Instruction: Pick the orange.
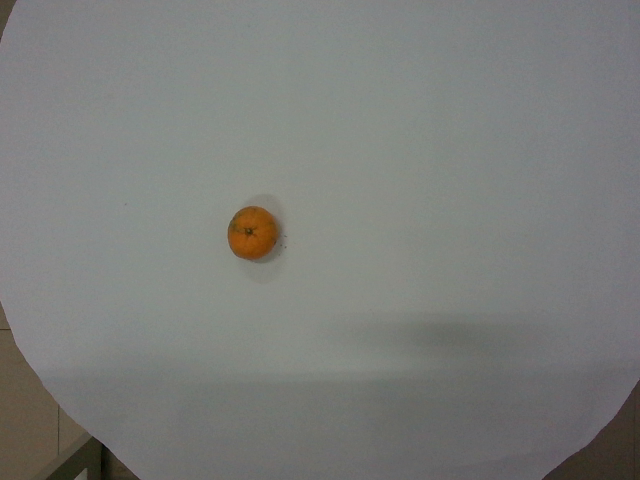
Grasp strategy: vertical